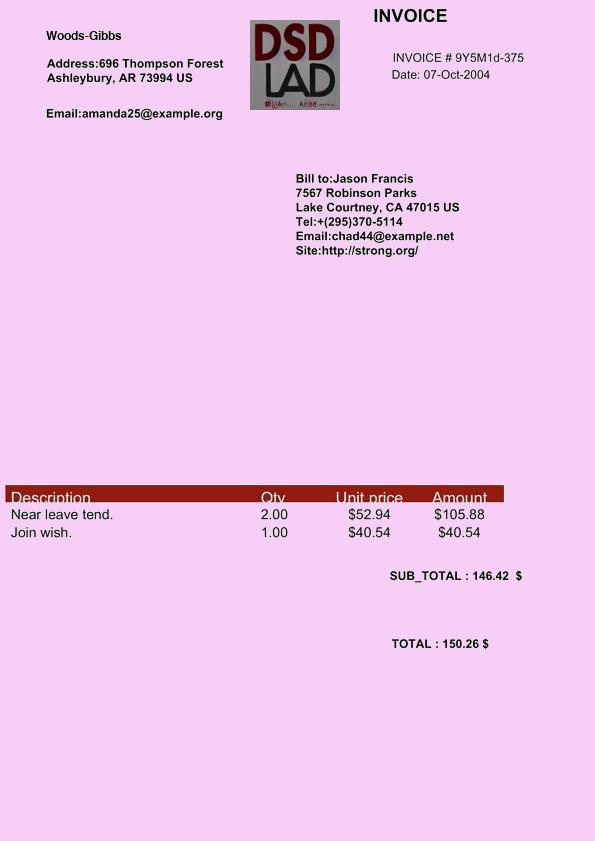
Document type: Invoice